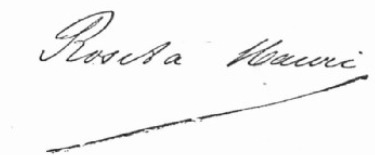
Signature of: rosita mauri